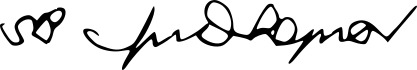
Signature of: susilo bambang yudhoyono